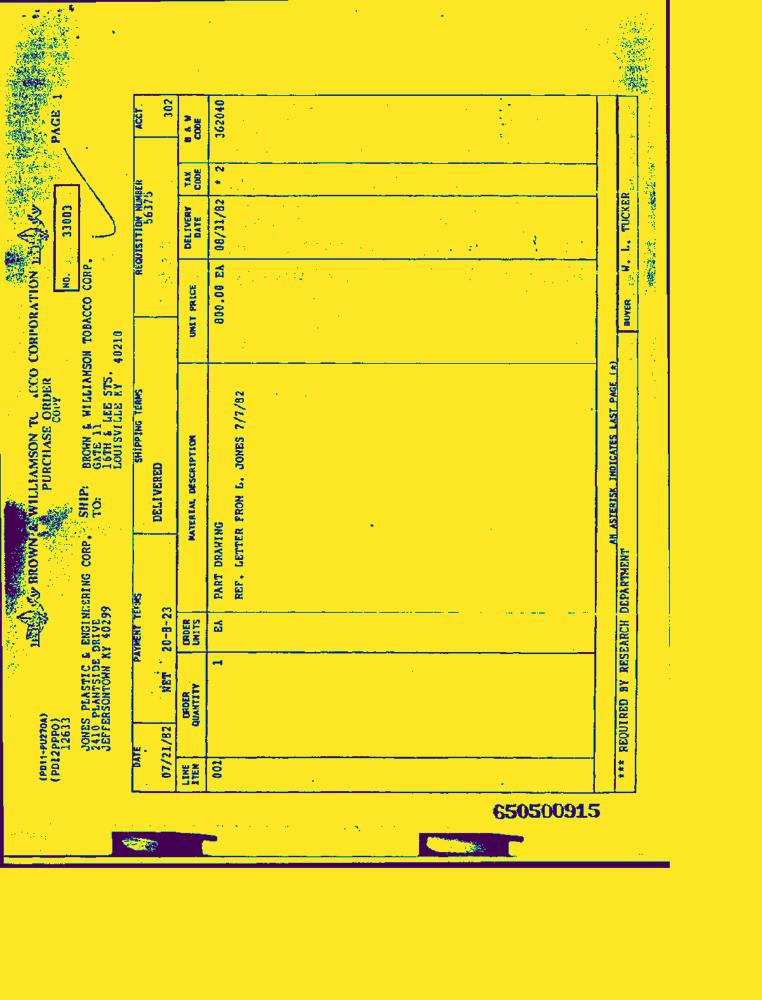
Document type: Invoice-Doc